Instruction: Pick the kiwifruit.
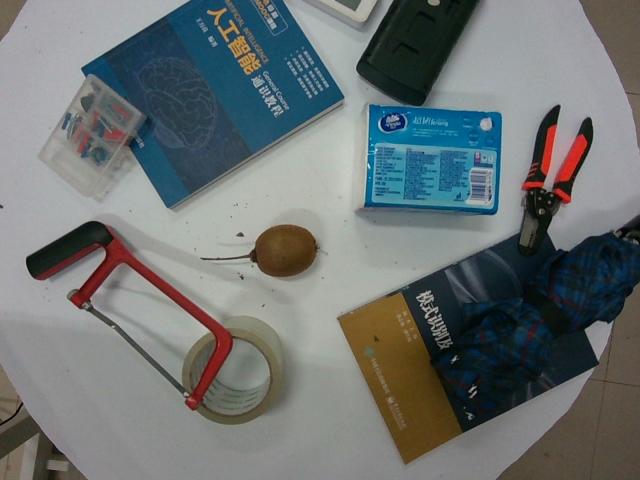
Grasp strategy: vertical